Question: In what way does the history help explain the case?
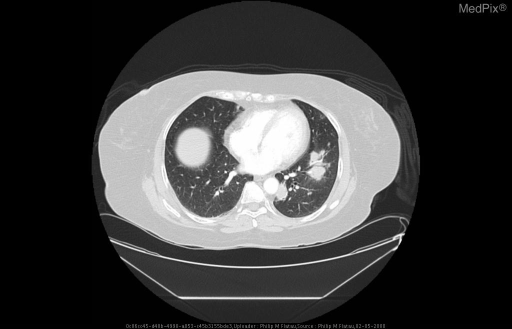
Answer: The patient's history of A 53-year-old woman presents to the ED with a three month history of a chronic dry cough, malaise, and increasing dyspnea on exertion.  Significant medical history included a positive PPD in 1985 which was treated with 1 year of Isoniazid.  Other medical history included hypertension and type II diabetes mellitus.  She had immigrated to the United States from the Phillipines two decades ago. She denied any history of smoking or alcohol use.  She had also visited the Philippines several months ago. is key in understanding the case.